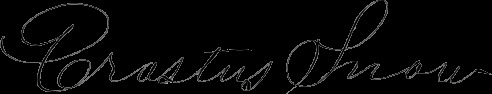
Signature of: erastus snow